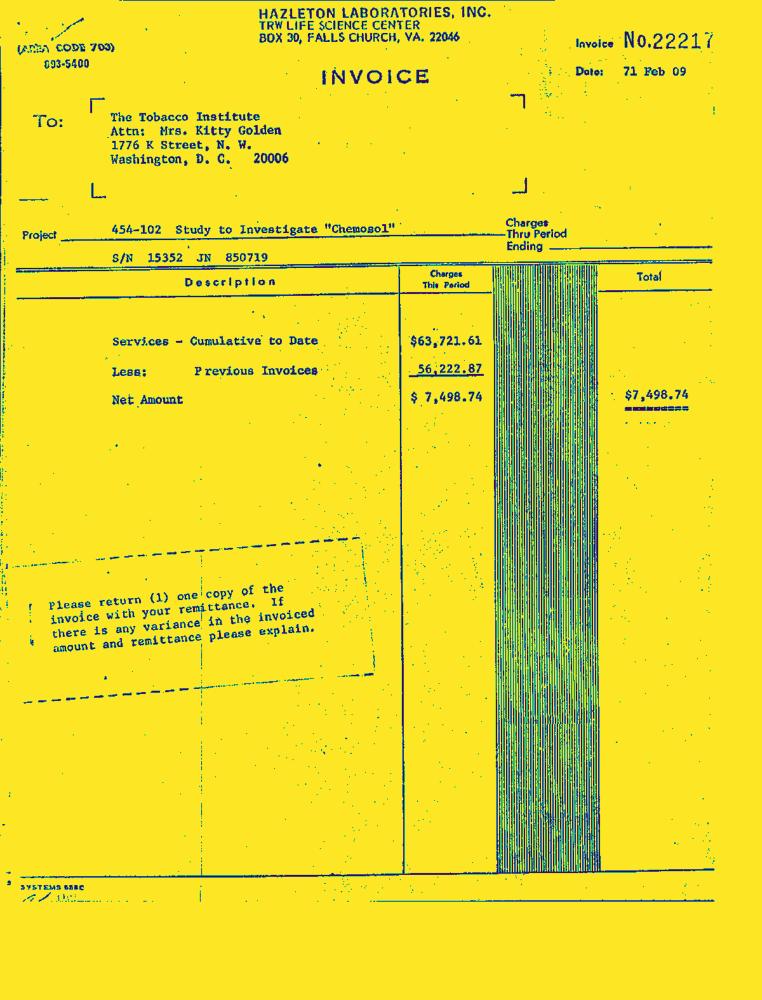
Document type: Invoice-Doc